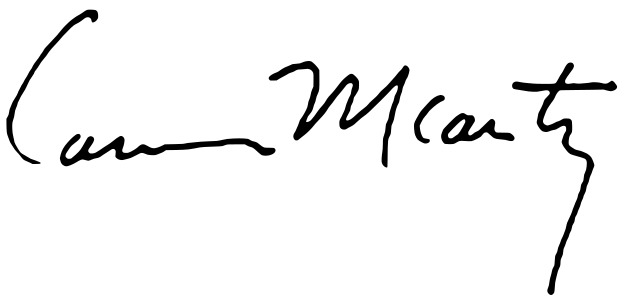
Signature of: cormac mccarthy